Question: What are the imaging findings?
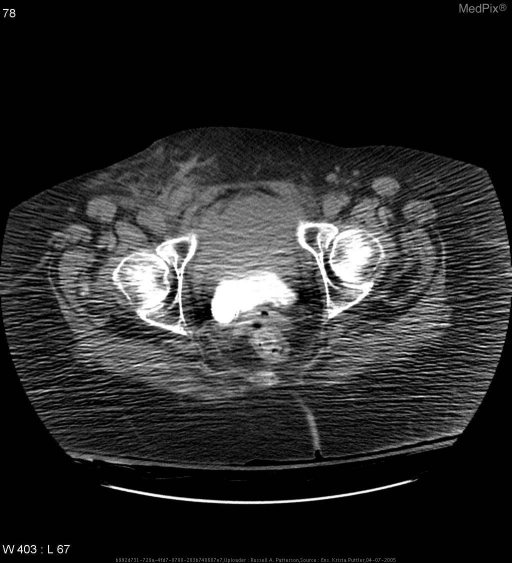
Answer: The imaging shows Fluid seen around R common femoral vein and artery that is moving posterior to rectus abdominis muscles, ending in a large fluid collection anterior to the bladder.  Well-circumscribed 10.5cm x 7.5cm x 9.5cm fluid collection within the Space of Retzius Fluid seen around R common femoral vein and artery that is moving posterior to rectus abdominis muscles, ending in a large fluid collection anterior to the bladder.  Well-circumscribed 10.5cm x 7.5cm x 9.5cm fluid collection within the Space of Retzius.